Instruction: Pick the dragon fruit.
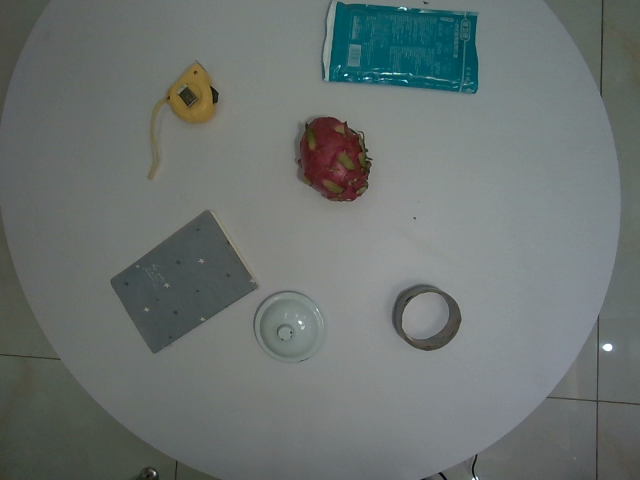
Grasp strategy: vertical